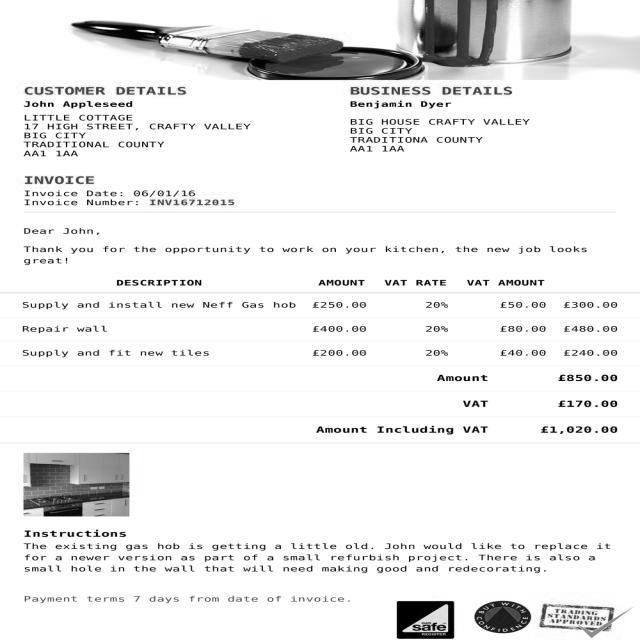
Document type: Invoice